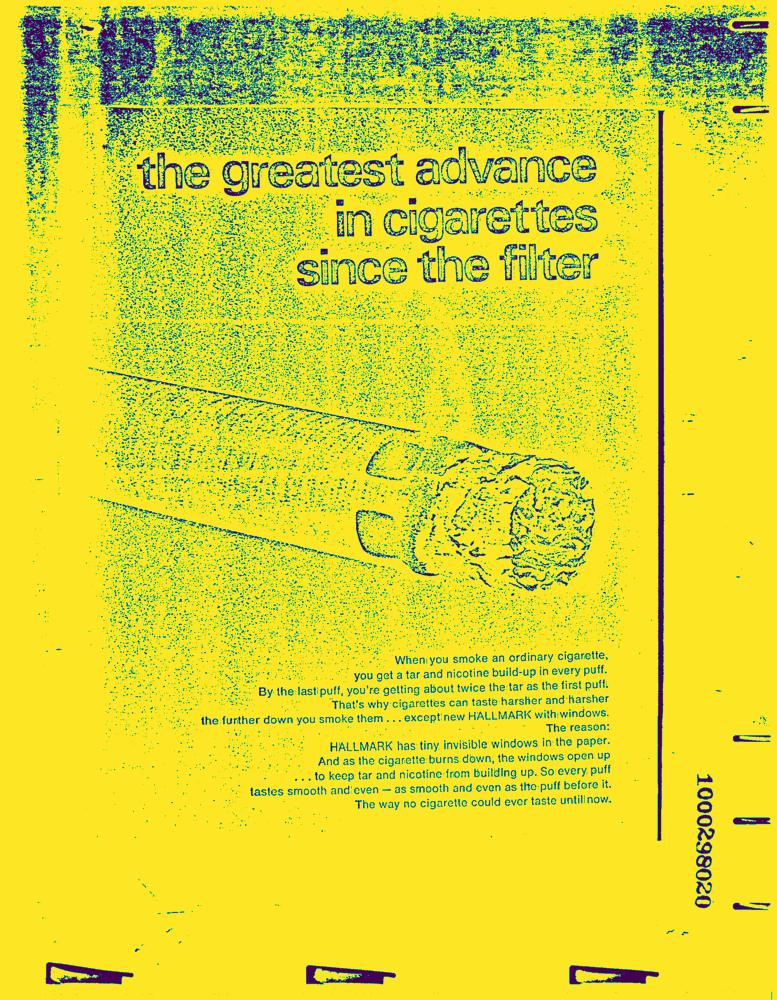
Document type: AD